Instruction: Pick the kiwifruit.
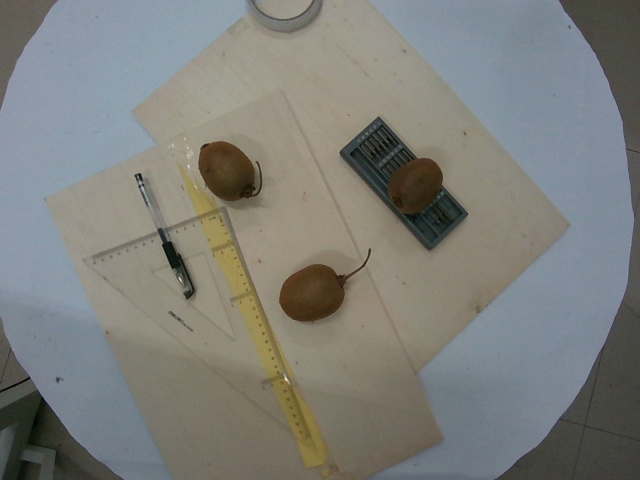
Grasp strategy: vertical